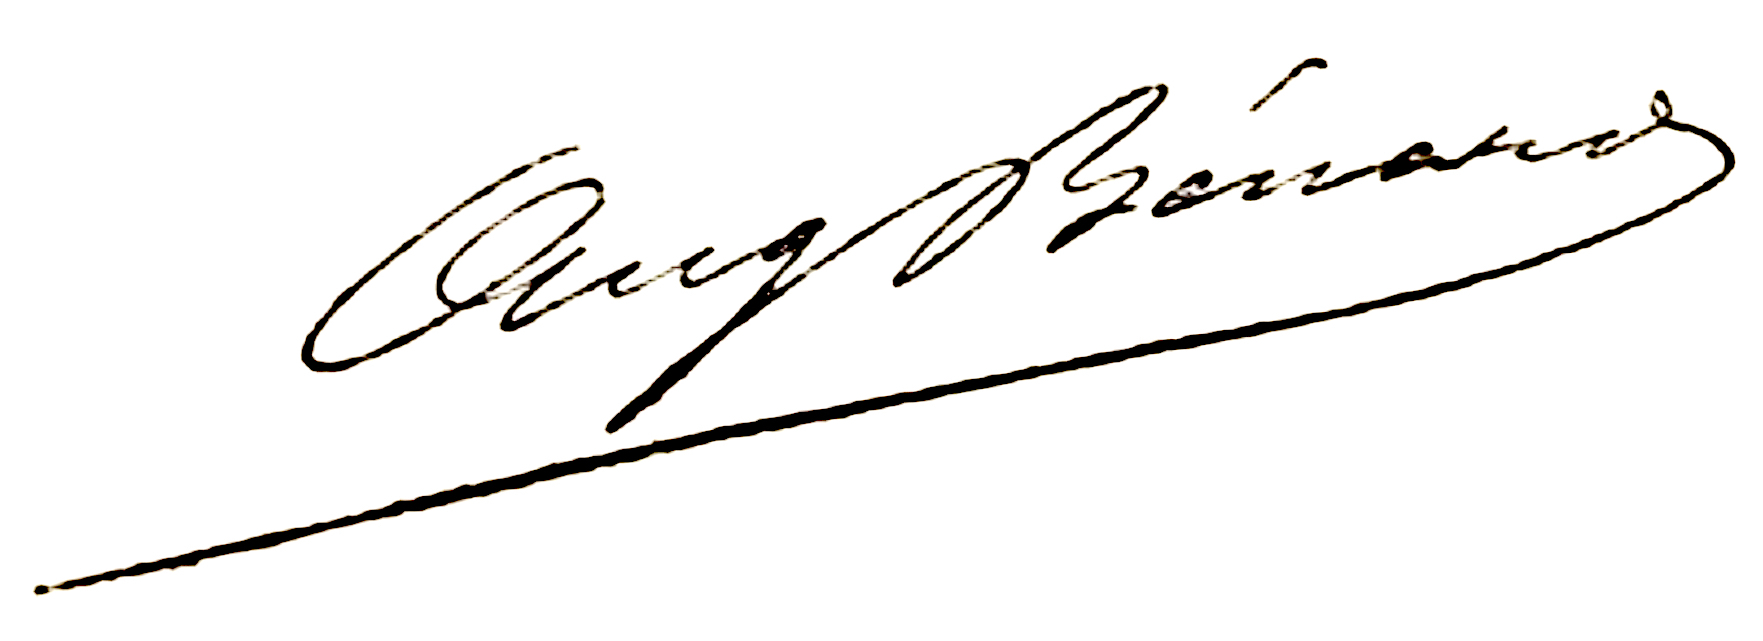
Signature of: auguste bénard